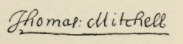
Signature of: thomas mitchell